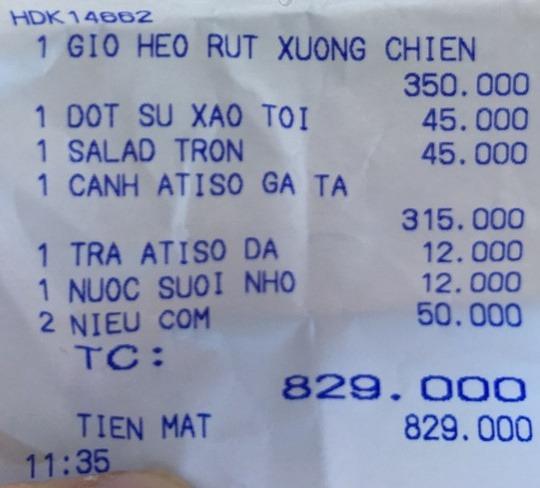
HDK14662
<table>
<tr><td>1 GIO HEO RUT XUONG CHIEN</td><td>350.000</td></tr>
<tr><td>1 DOT SU XAO TOI</td><td>45.000</td></tr>
<tr><td>1 SALAD TRON</td><td>45.000</td></tr>
<tr><td>1 CANH ATISO GA TA</td><td>315.000</td></tr>
<tr><td>1 TRA ATISO DA</td><td>12.000</td></tr>
<tr><td>1 NUOC SUOI NHO</td><td>12.000</td></tr>
<tr><td>2 NIEU COM</td><td>50.000</td></tr>
</table>
TC: 829.000
TIEN MAT 829.000
11:35